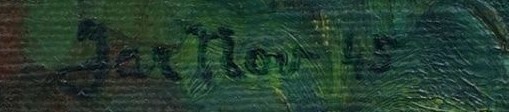
Signature of: jaroslav novák